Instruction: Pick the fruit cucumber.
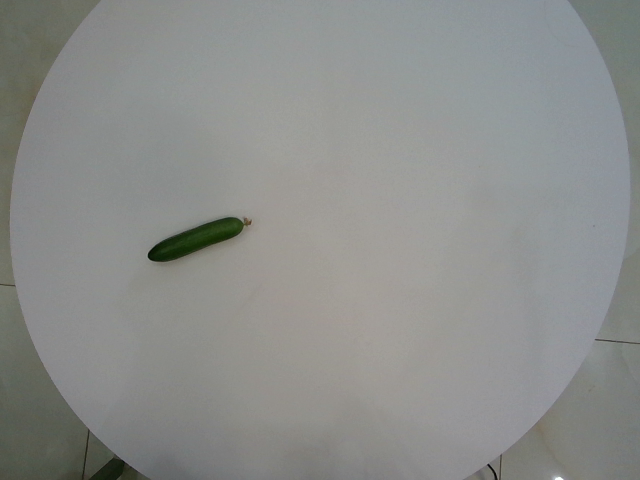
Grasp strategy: vertical